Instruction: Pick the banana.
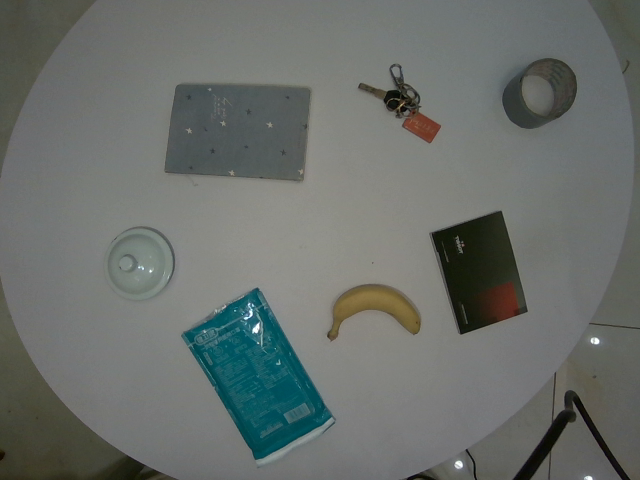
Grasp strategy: vertical